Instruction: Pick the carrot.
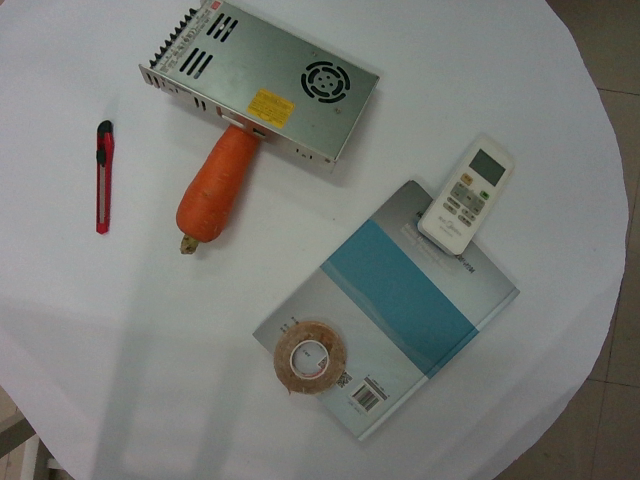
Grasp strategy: vertical